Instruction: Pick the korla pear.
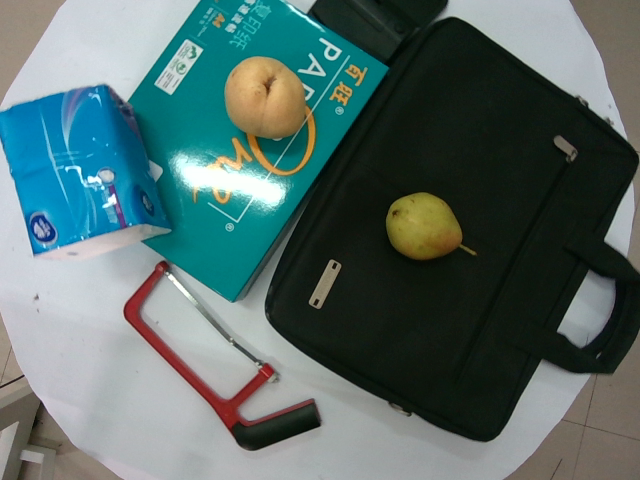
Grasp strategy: vertical